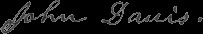
Signature of: john davis